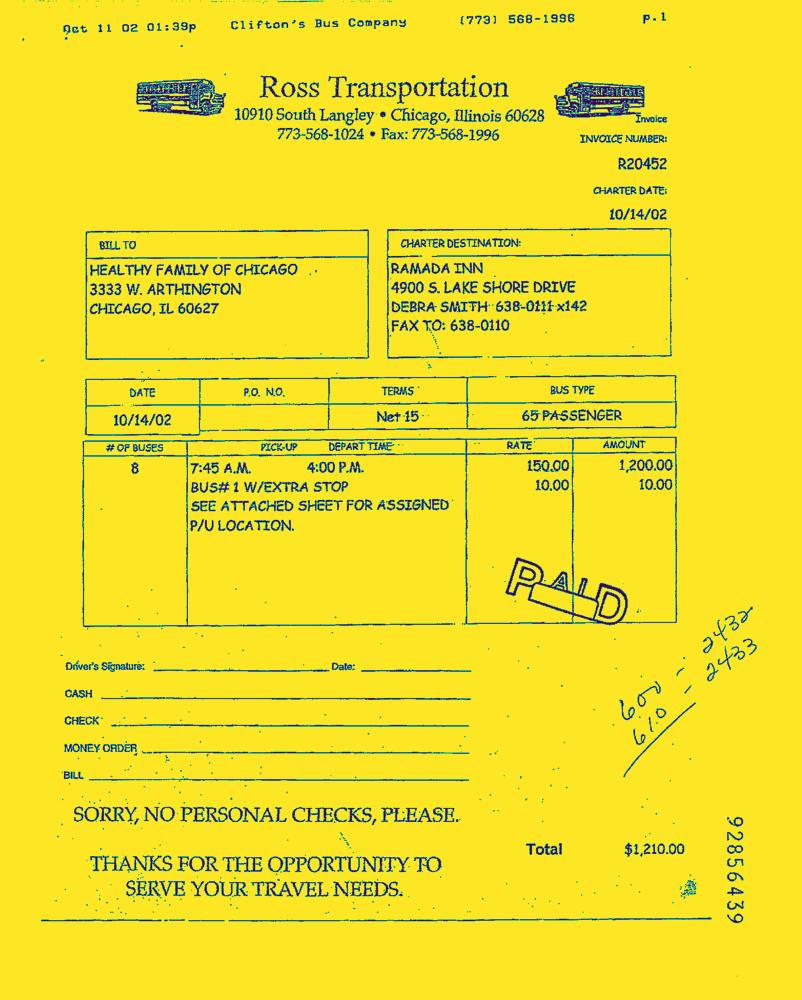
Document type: Invoice-Doc